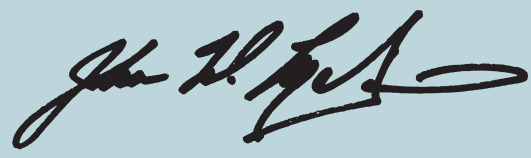
Signature of: john w mcgowan